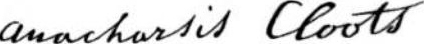
Signature of: anacharsis cloots